Question: Talk about the condition:
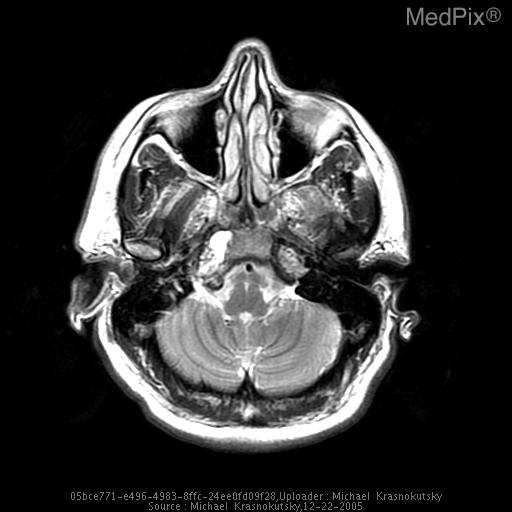
Answer: The disease is discussed as: There are a few diagnoses that must be considered when presented with a mass lesion at the base of the skull in the clival/petrous  region.  The classic differential diagnosis of the more common entities in this location includes:
» chordoma
» chondrosarcoma
» metastatic disease (predominantly due to direct spread from nasopharynx)
» multiple myeloma (plasmacytoma when solitary lesion)
» cholesteatoma

» Chordoma - is more likely to be midline centered in clivus (low T1, high T2, enhancing)
» Chondrosarcoma - is more likely to be off midline centered in the petro-occipital fissure that harbors chondroid cells along its cartilagenous surface. (low T1, high T2, may have hypointense foci representing chondroid matrix, enhancing)
» Metastatic tumor - destructive lesion, either direct extension from a nasopharynx or known remote primary tumor. (MRI variable depending on a primary, enhancing)
» Plasmacytoma - clival or peri-clival, over 50% of patient have additional lesions and carry diagnosis of multiple myeloma (low T1 and T2, enhancing)
» Cholesteatoma - usually smooth petrous apex lesion without enhancement.